Question: In what way does the history help explain the case?
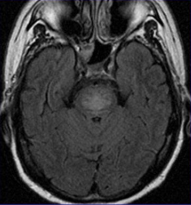
Answer: The patient's history of 50 y.o. man with EtOH abuse presenting with intoxication and hypernatremia. Complains of progressive upper and lower extremity weakness on Day 5 of admission is key in understanding the case.